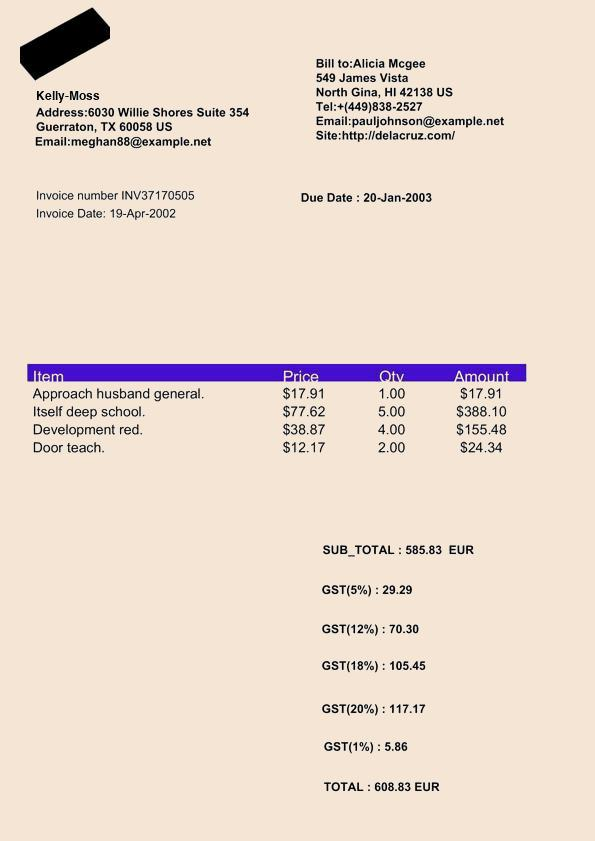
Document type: Invoice